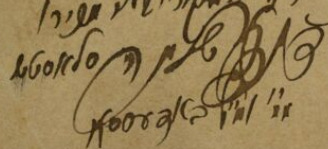
Signature of: david solomon b isaac sloustsch